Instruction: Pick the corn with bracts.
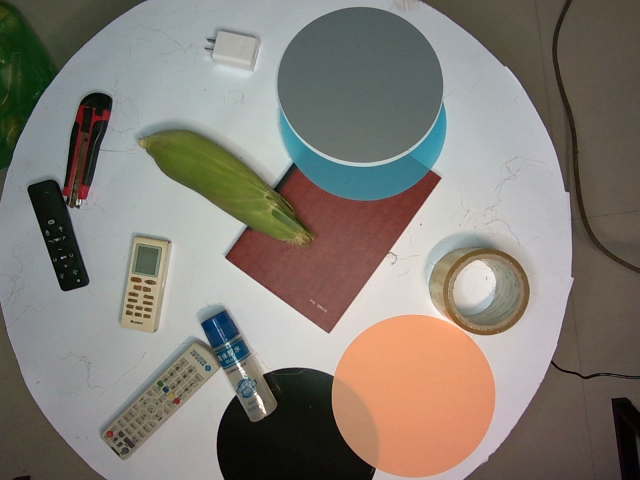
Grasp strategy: vertical